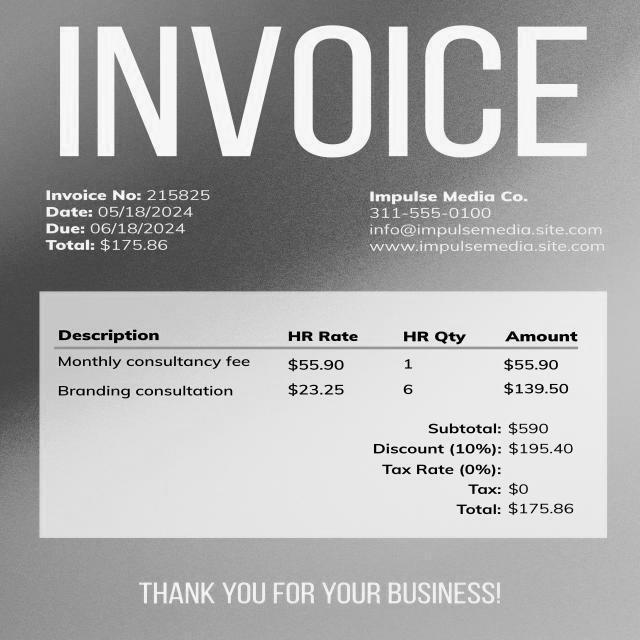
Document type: Invoice